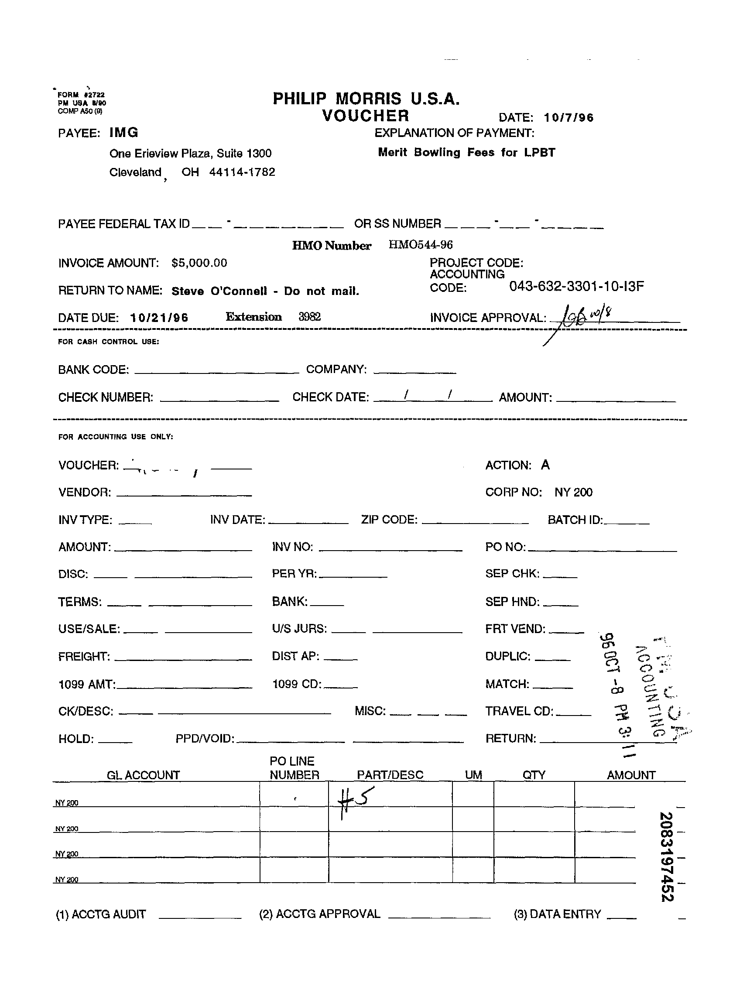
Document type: Invoice